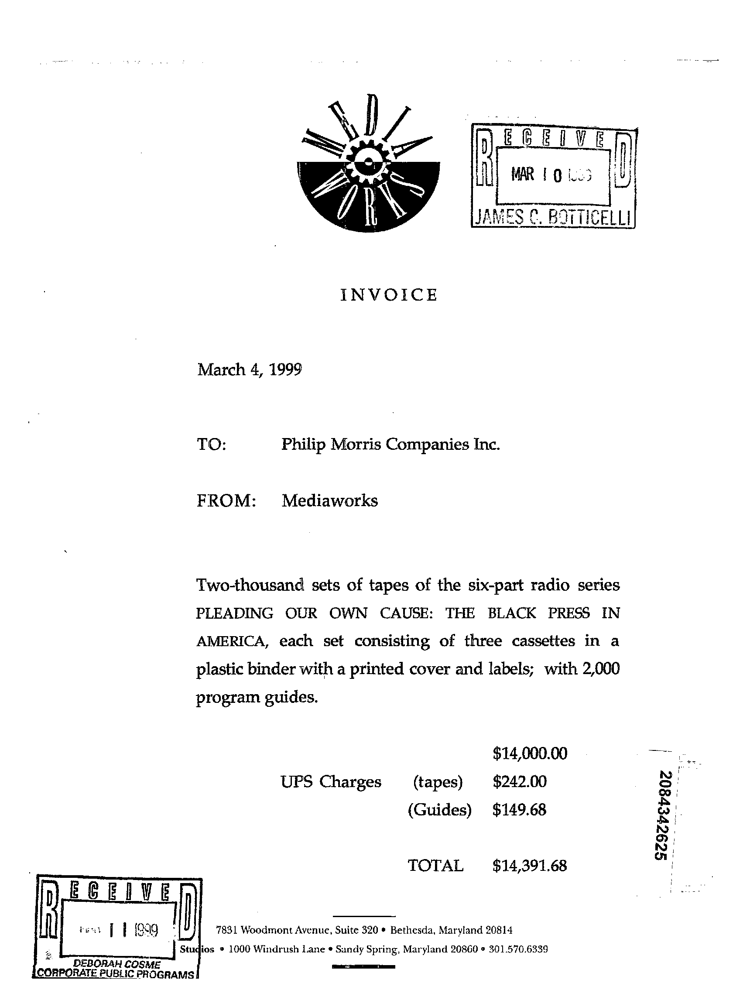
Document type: Invoice